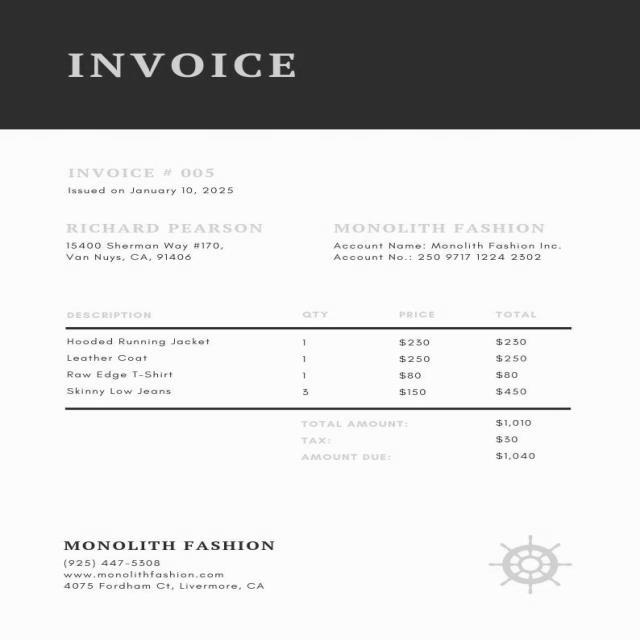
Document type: Invoice